Question: How is the history relevant to the case?
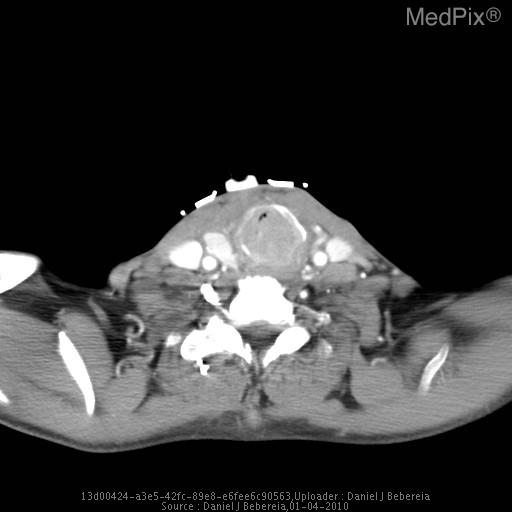
Answer: The patient's history of This 51yo man has a history of progressive recurrent stridor and hoarseness.  He has been admitted multiple times for respiratory distress.  He has known laryngeal papillomatosis with +HPV. is key in understanding the case.